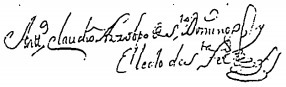
Signature of: antonio claudio álvarez de quiñones